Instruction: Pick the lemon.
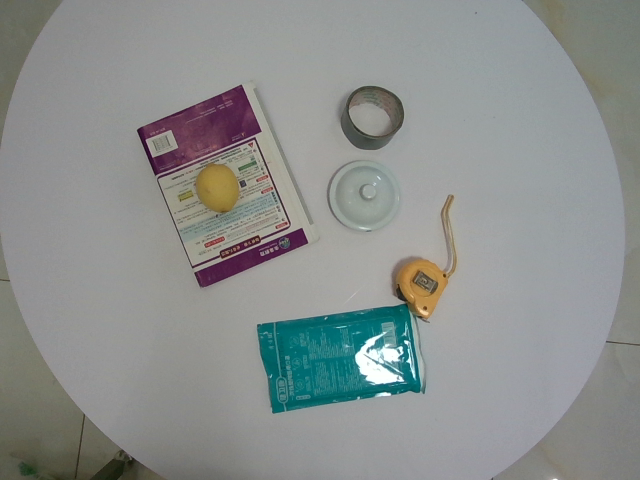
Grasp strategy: vertical